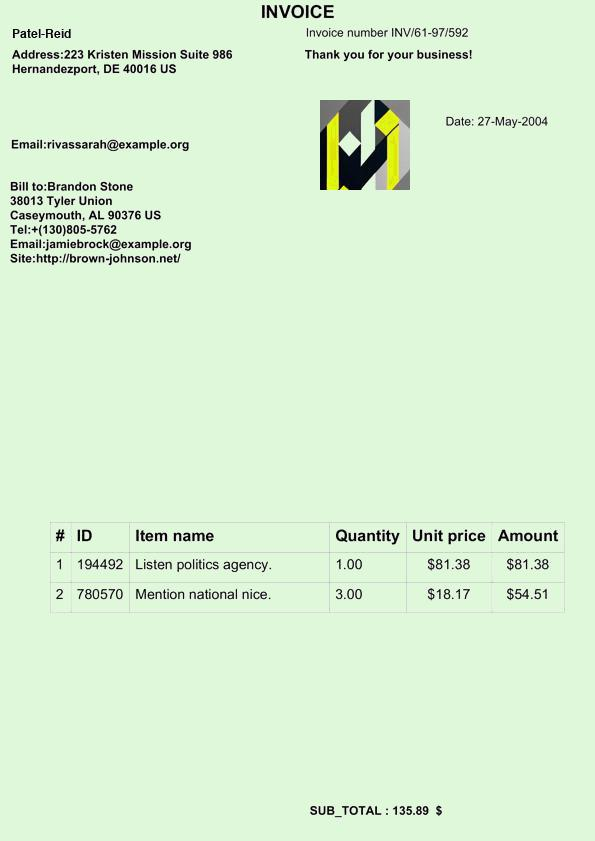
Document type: Invoice